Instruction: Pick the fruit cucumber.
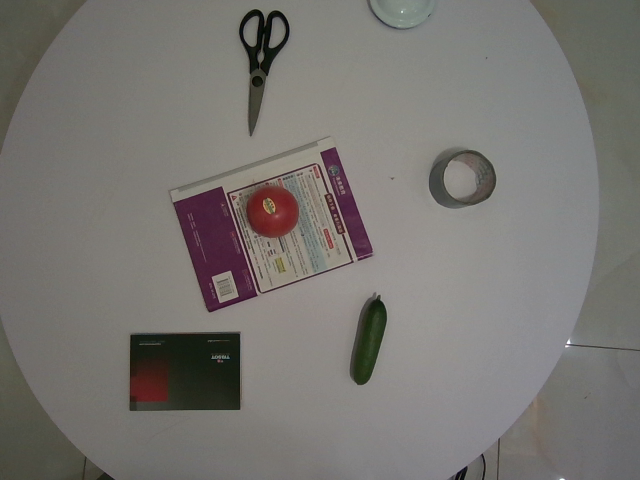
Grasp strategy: vertical